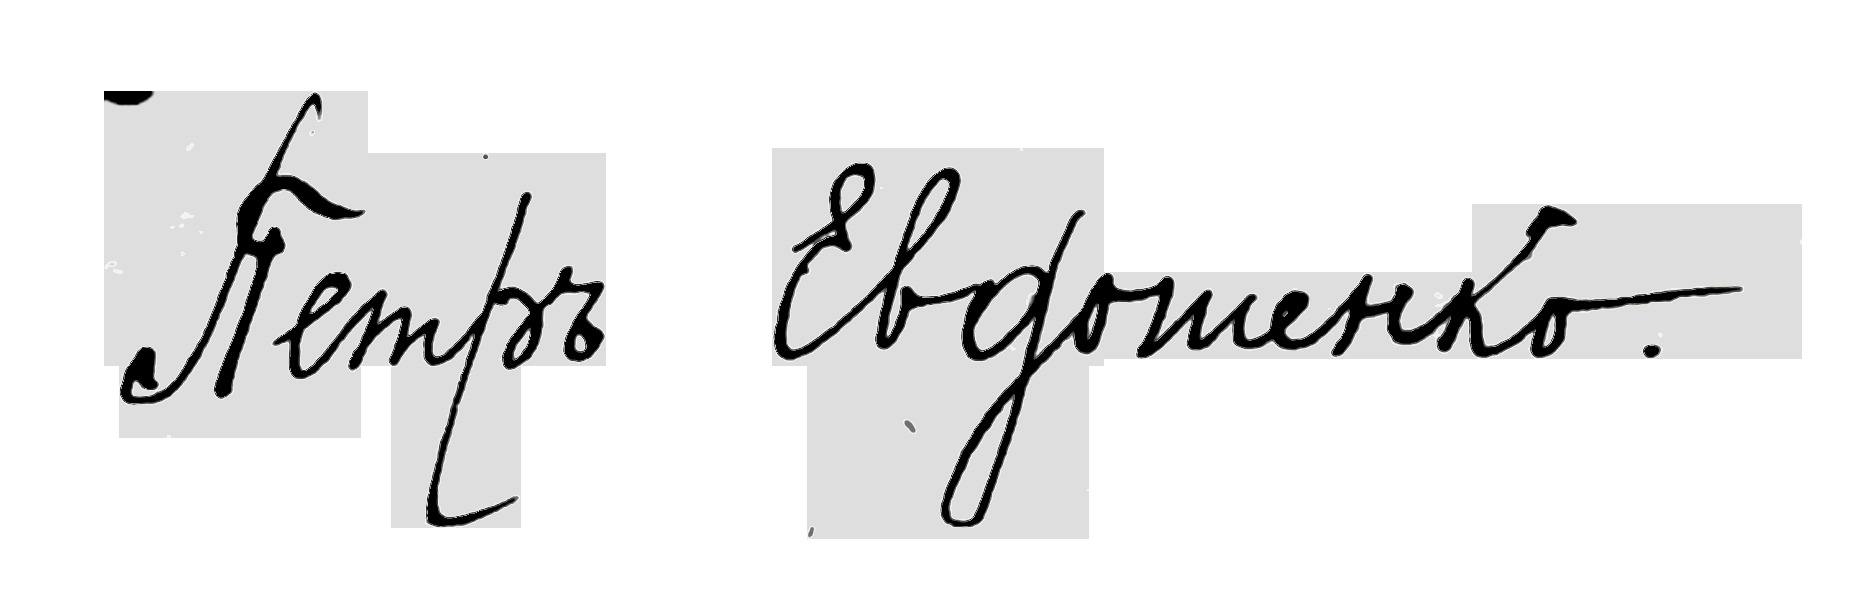
Signature of: pyotr evdoshenko